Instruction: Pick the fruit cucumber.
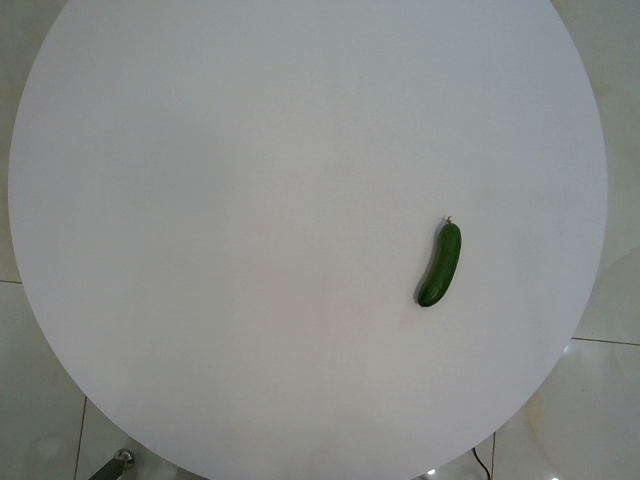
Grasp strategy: vertical